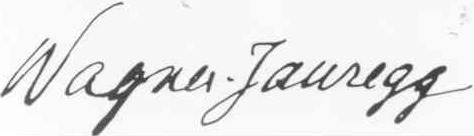
Signature of: julius wagner jauregg